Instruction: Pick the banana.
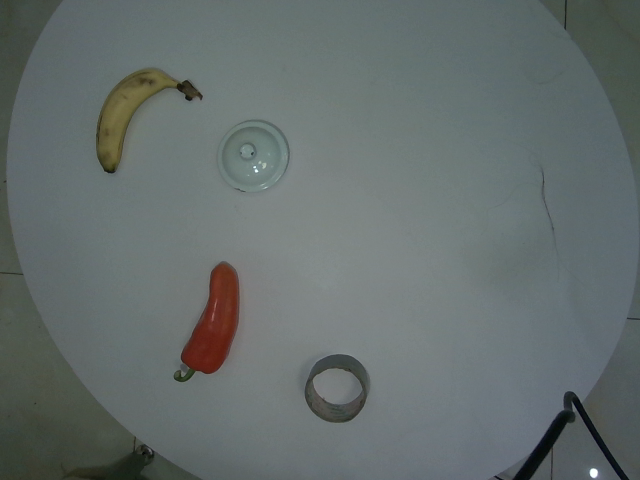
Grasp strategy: vertical